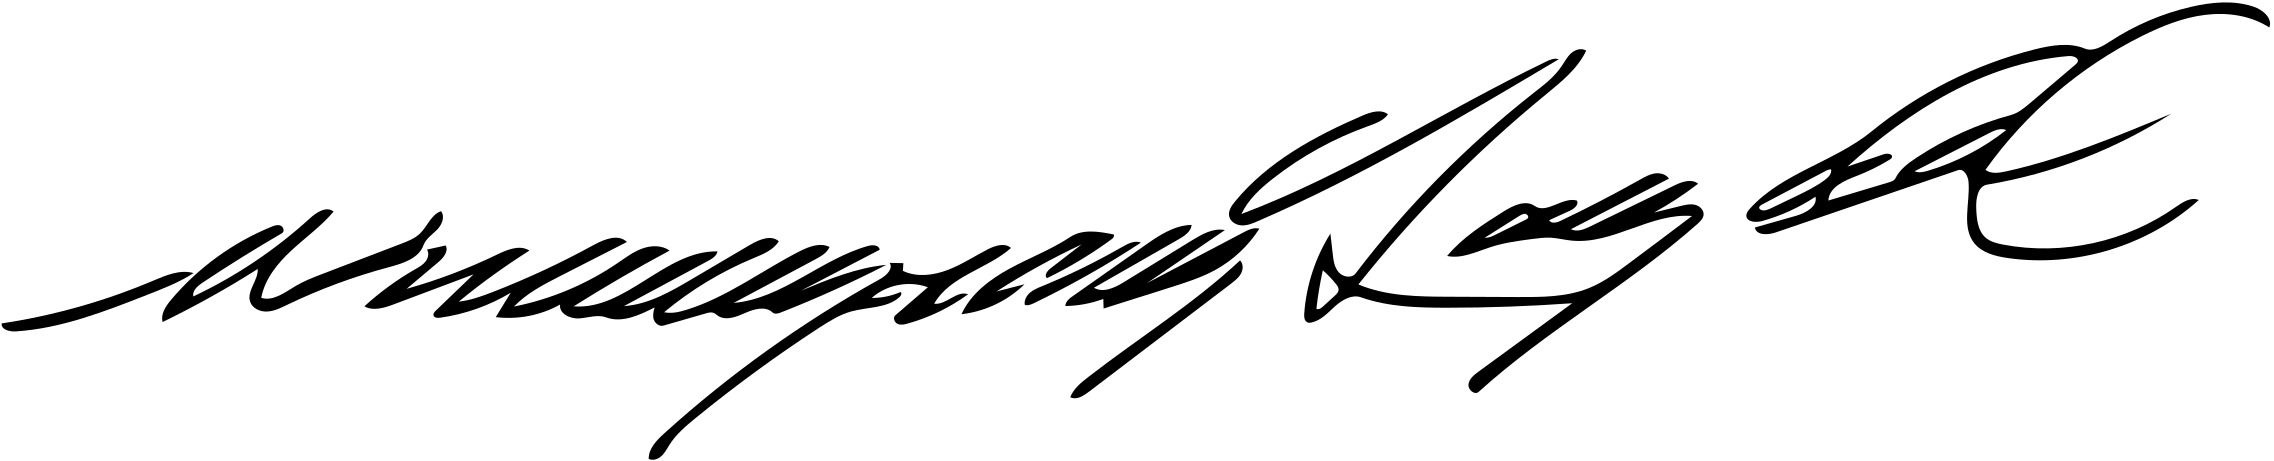
Signature of: wolfgang larrazábal